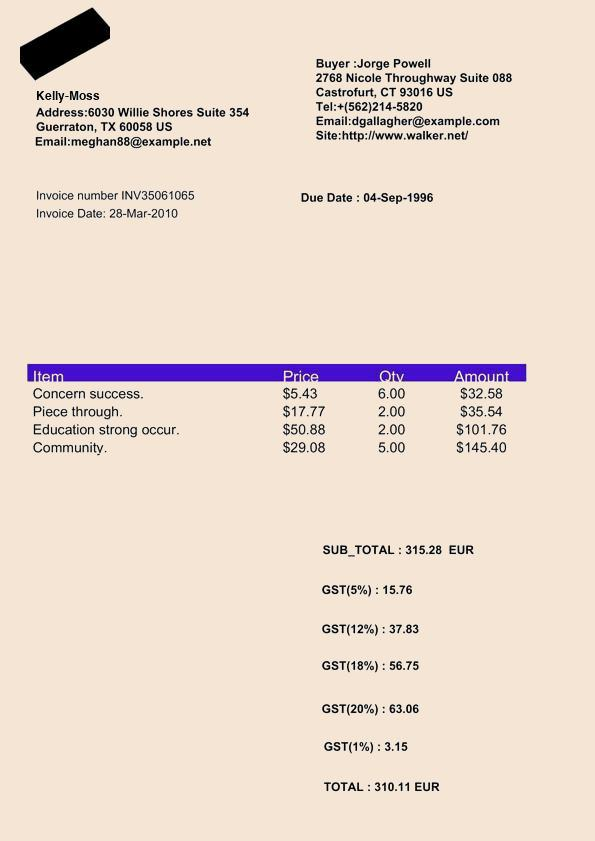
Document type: Invoice